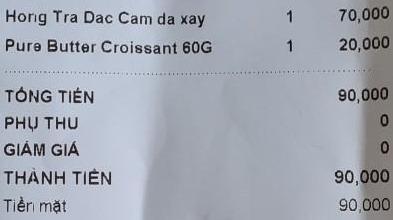
<table>
<tr>
<td>Horig Tra Dac Cam da xay</td>
<td>1</td>
<td>70,000</td>
</tr>
<tr>
<td>Pure Butter Croissant 60G</td>
<td>1</td>
<td>20,000</td>
</tr>
</table>

TỔNG TIỀN 90,000
PHỤ THU 0
GIẢM GIÁ 0
THÀNH TIỀN 90,000
Tiền mặt 90,000